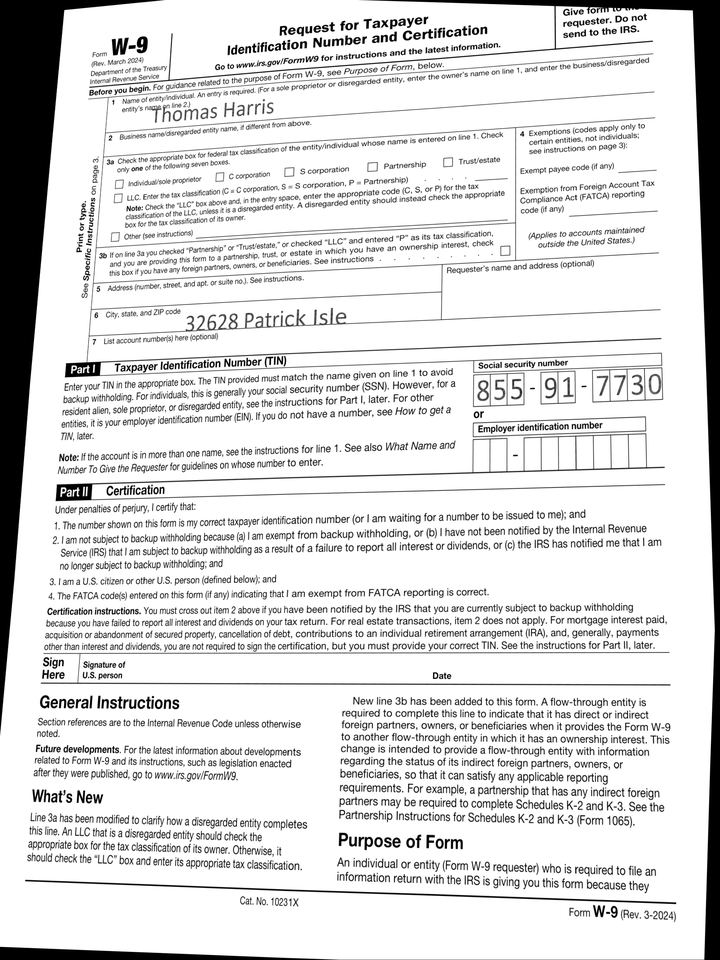
adr1: 32628 Patrick Isle
cbx: no
ssn: 855917730
enm: Thomas Harris